Question: What type of tax is indicated in the document, personal property or real estate?
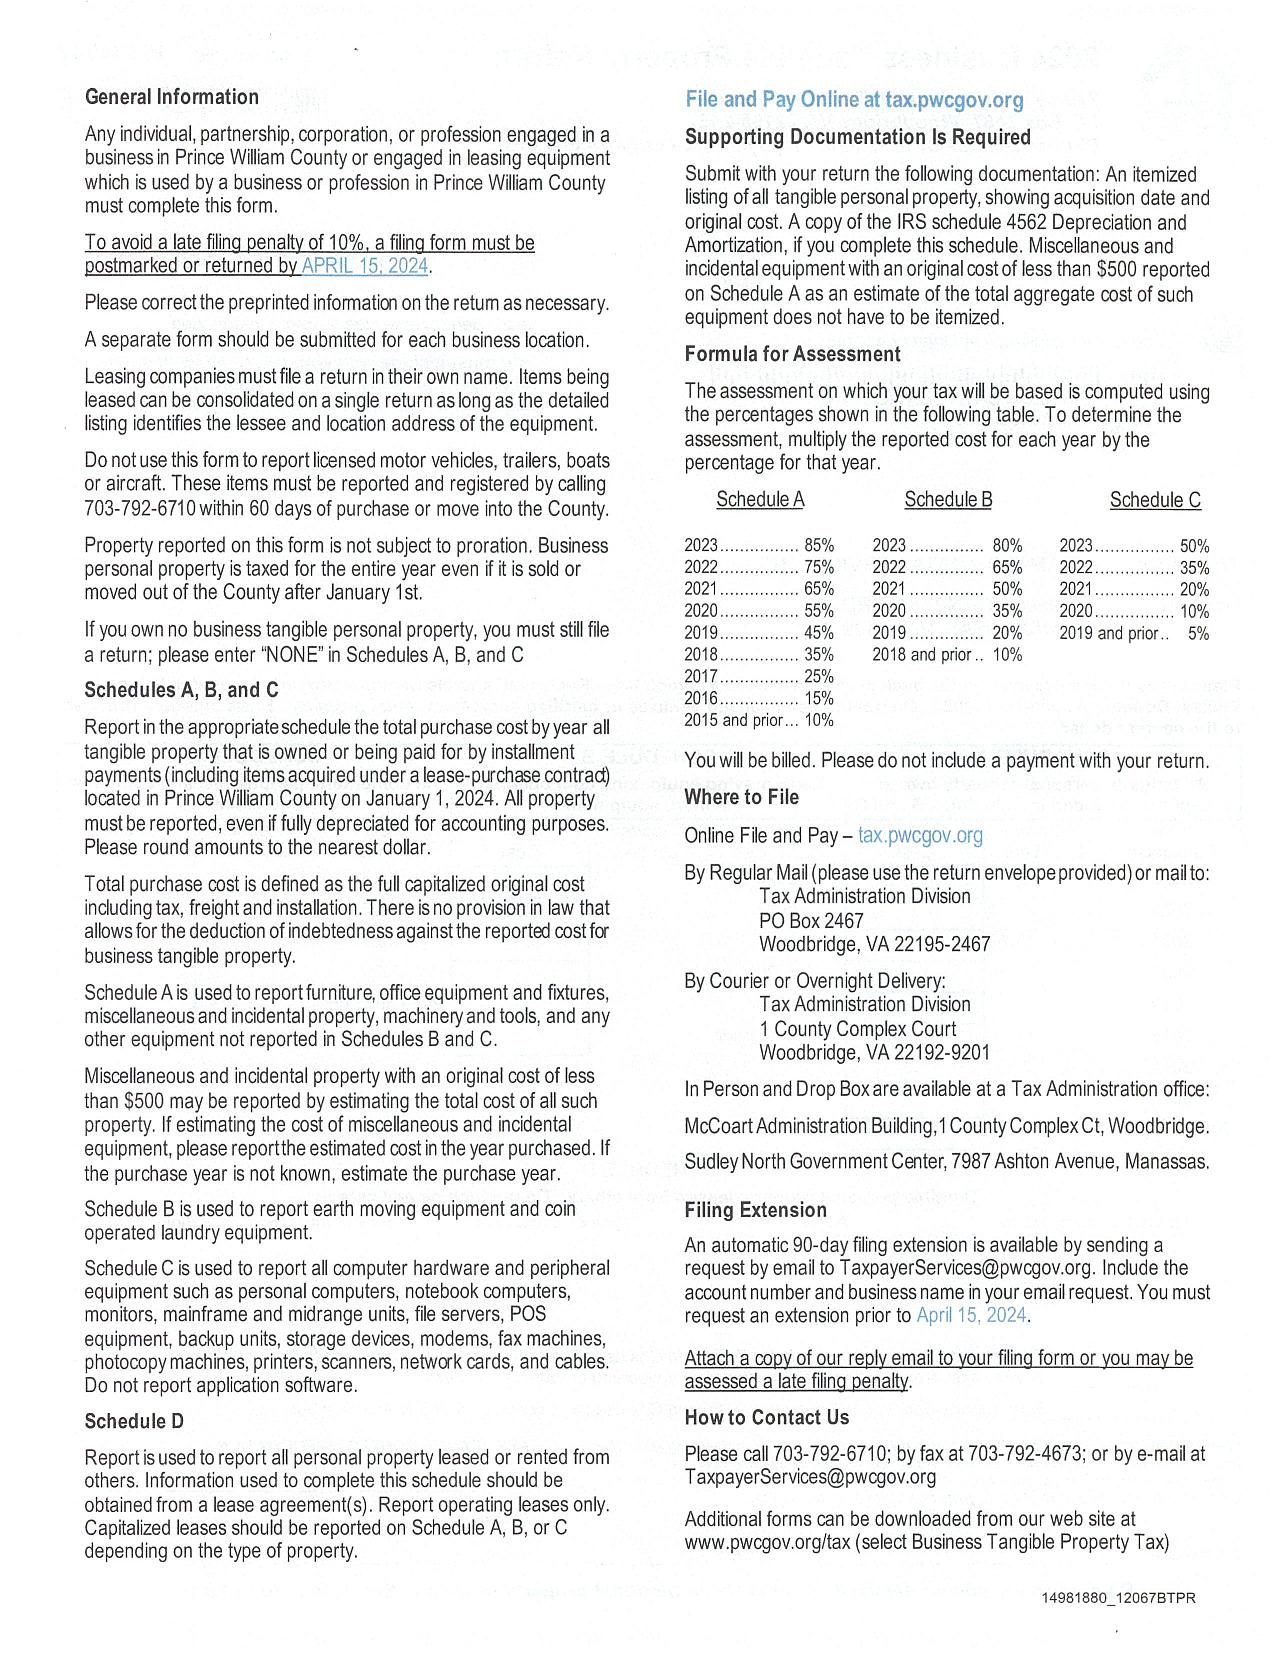
Answer: "Personal Property"